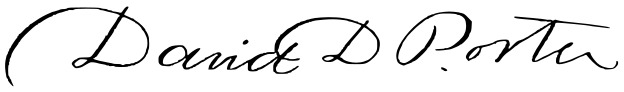
Signature of: david dixon porter